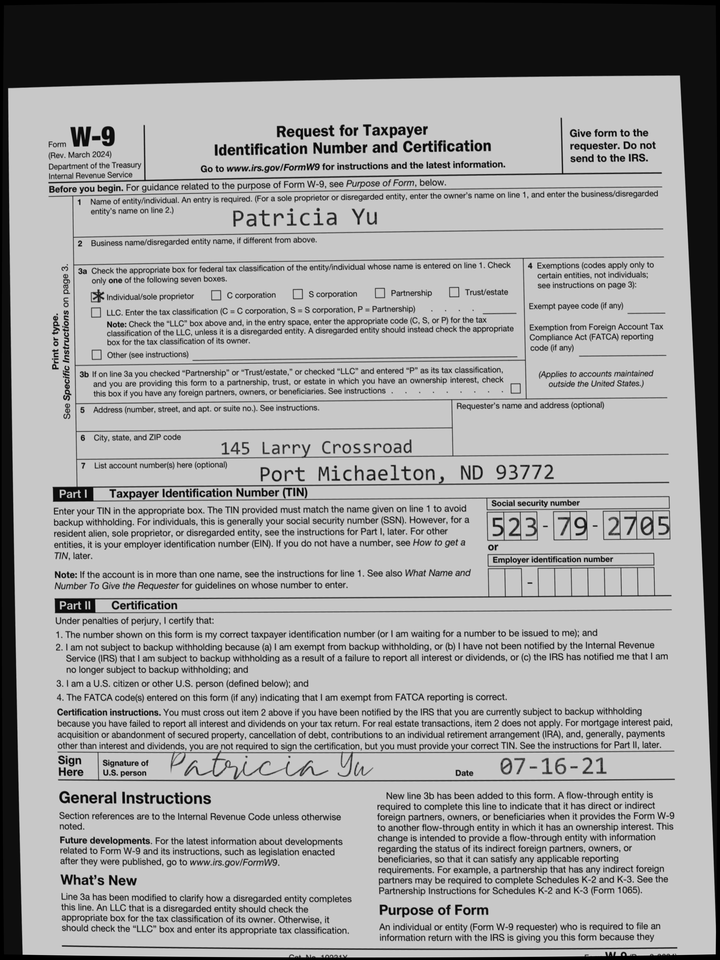
adr1: 145 Larry Crossroad
adr2: Port Michaelton, ND 93772
cbx: yes
ssn: 523792705
enm: Patricia Yu
sdt: 07-16-21